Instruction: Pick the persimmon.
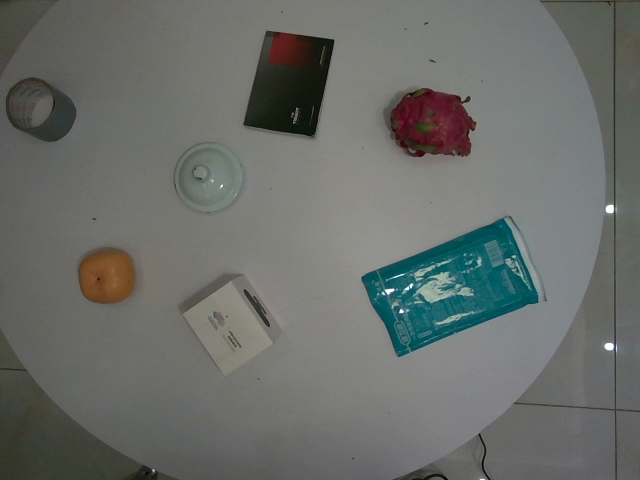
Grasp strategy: vertical